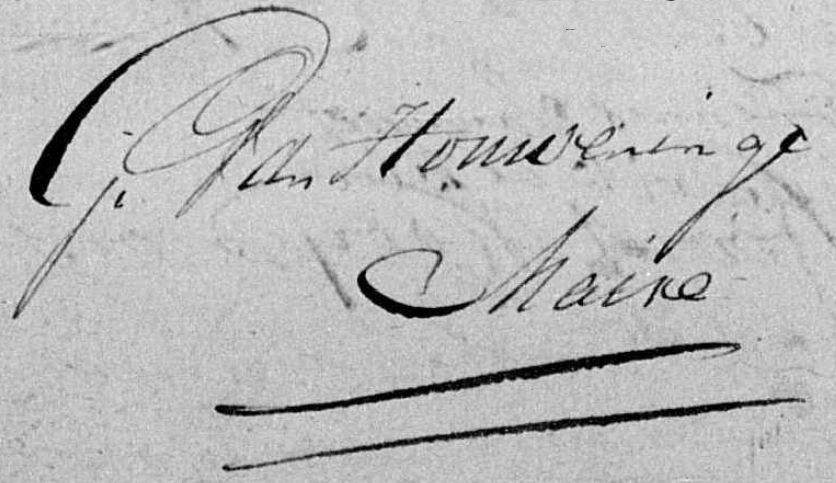
Signature of: gerardus van houweninge